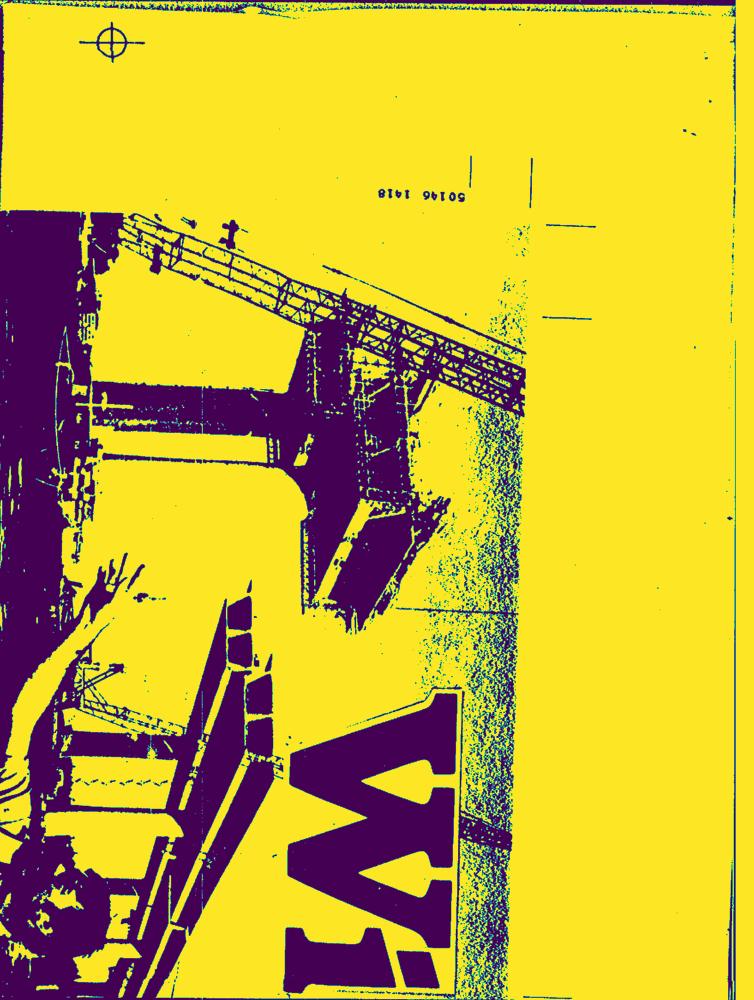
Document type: AD